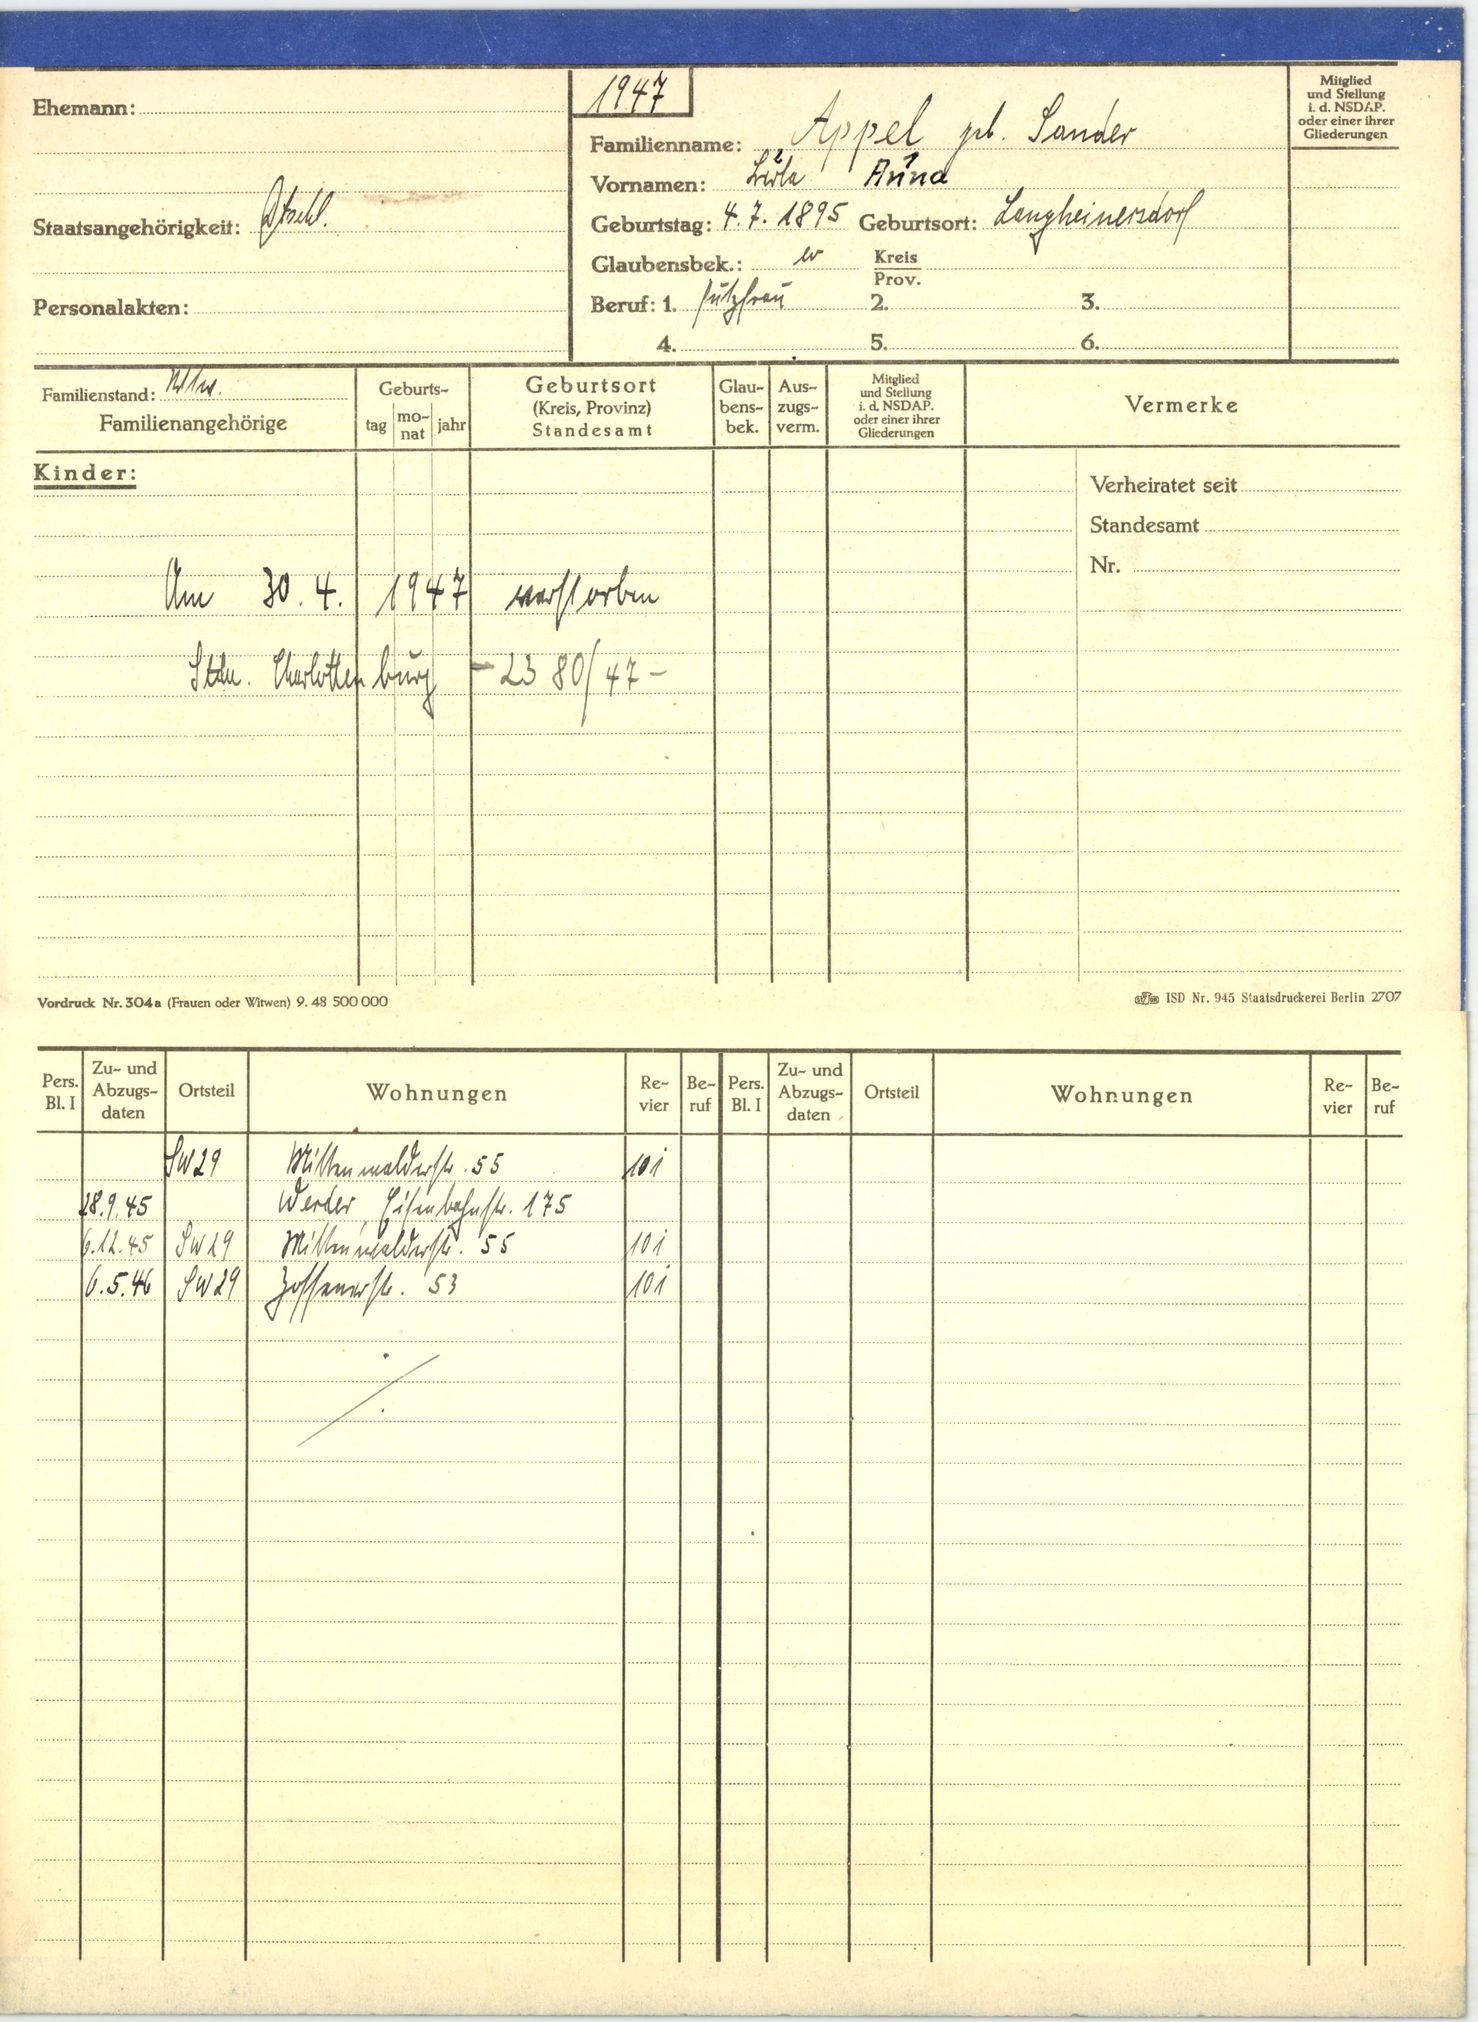
Appel geb. Sander